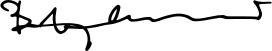
Signature of: benny andersson